Question: By what date must an appeal be filed according to the document?
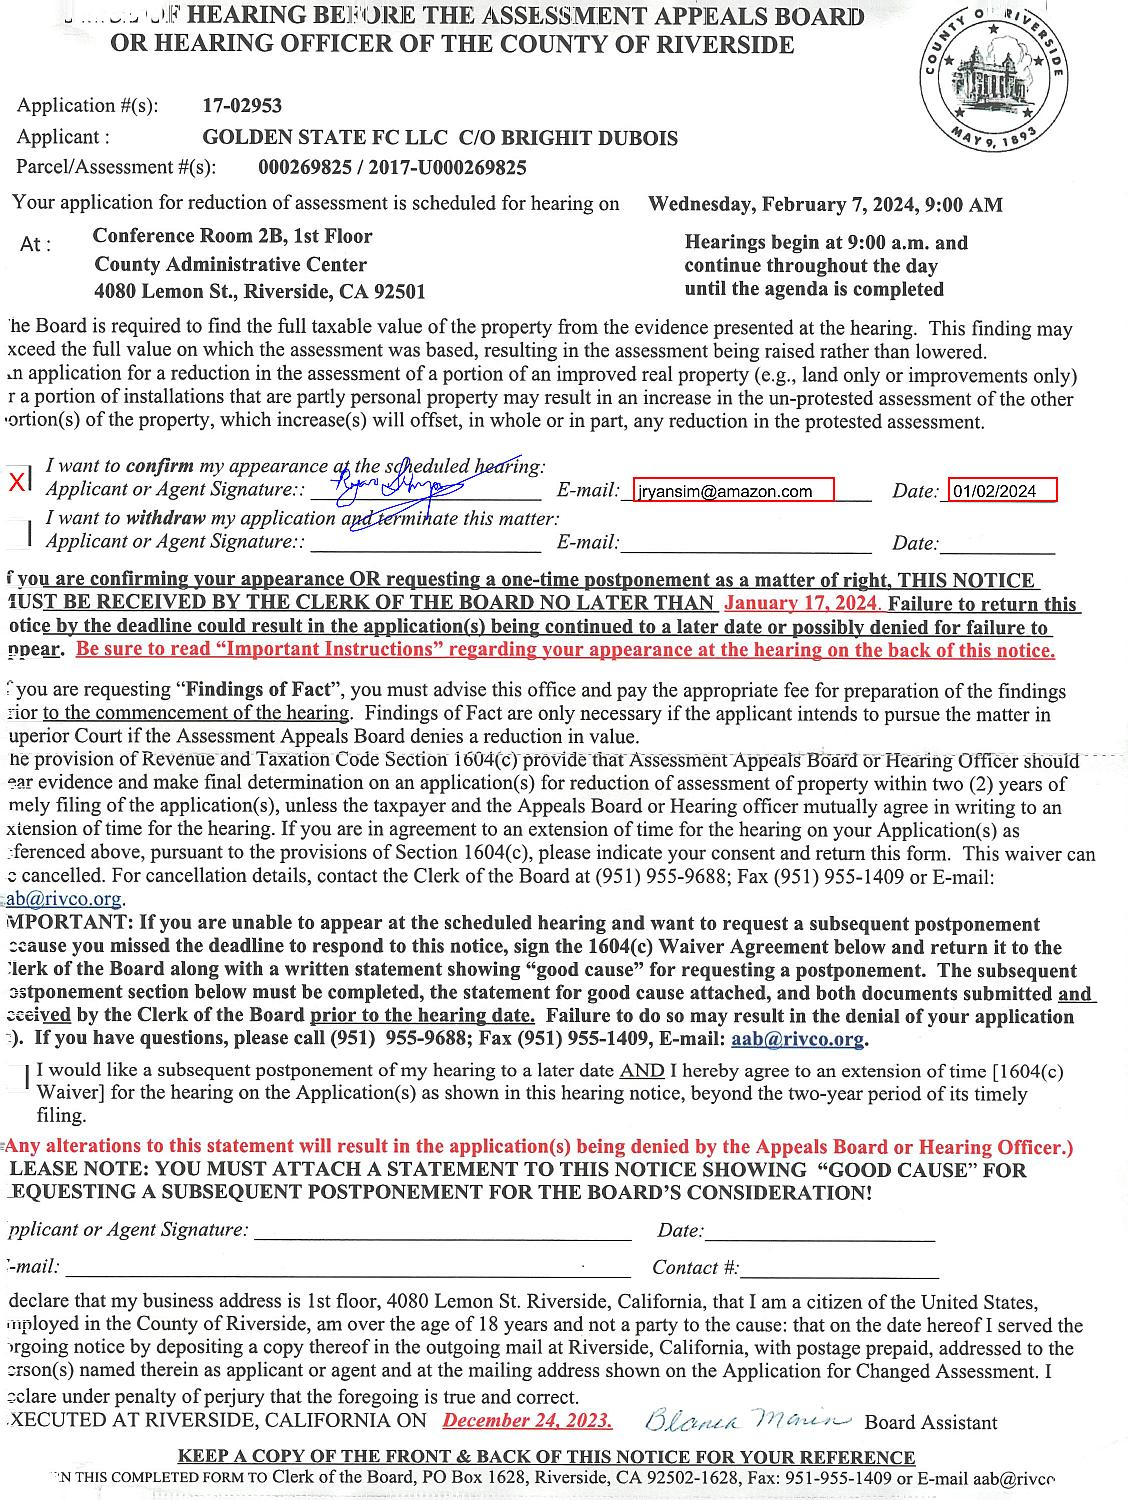
Answer: "17-Jan-24"